Patient: Male, age 32
A 32-year-old Asian male presented with a 1-month history of painless bilateral scrotal swelling. The patient was diagnosed with lung sarcoidosis (stage II) 2 years prior to presentation to our hospital and he took no regular medications. There was no family history of sarcoidosis. His height and weight were 171 cm and 87.4 kg, respectively. The physical examination revealed painless bilateral scrotal swelling and palpable 1- to 1.5-cm testicular masses. Initial blood tests, including complete blood count, electrolytes, renal function, and C-reactive protein levels, were within the normal limits, but slight liver dysfunction due to fatty liver was observed (AST 41 U/L, ALT 71 U/L, and gamma-GTP 72 U/L). Serum levels of testosterone, follicle-stimulating hormone, luteinizing hormone, and prolactin were within the normal range. Serum tumor markers, including AFP, beta-HCG, and LDH, were within the normal limits. The soluble IL-2 receptor level was mildly increased to 686 U/mL (normal range, 145-519 U/L) and the serum ACE level increased to 26 U/mL (normal range, 8.3-21.4 U/L). The rapid plasma reagin test and Treponema pallidum hemagglutination assay were negative. Tuberculosis skin tests and serology findings regarding hepatitis C and B were also negative.
Ultrasonography revealed scattered hypoechoic mass lesions in both testes (Fig. 1). A nodular lesion with an internal cavity in the left upper lobe of the lung, hilar lymph nodes, and para-aortic lymph node swelling was noted on chest and abdominal CT (Fig. 2a,b). MRI demonstrated scattered T2 low-signal areas in both testes. There was an abnormal accumulation in both testes on gallium-67 scintigraphy. We suspected testicular sarcoidosis and testicular biopsy was performed. The lesions were identified by ultrasonography, and we incised the scrotum and the tunica albuginea of the testes. There were hard nodules with clear boundaries and the lesions were easily strippable. As the pathological diagnosis during the biopsy was suspected to be sarcoidosis without malignancy, we collected some nodules and finished the biopsy. Pathologically, noncaseating epithelial cells with multinucleated giant cells, and some normal spermatogonia and spermatocytes were observed in both testes, and we diagnosed the patient with testicular sarcoidosis without any tumor cells (Fig. 3). Semen examination was performed after the biopsy, demonstrating oligospermia (2 x 106/mL).
As the patient wished to have children, we administered corticosteroids. He initially received 40 mg of oral prednisone/day, and the dose was reduced to a maintenance dose of 2.5 mg/day during the 7 months of treatment. On CT examination after treatment, the left lung nodule, hilar lymph node, and para-aortic lymph node had shrunk (Fig. 2c,d), and no abnormal accumulation in either testis was observed on gallium-67 scintigraphy. Mild improvement of the sperm count of 7 x 106/mL was noted by semen examination. We encouraged the patient to receive assisted reproductive treatments, such as intracytoplasmic sperm injection, as a treatment option for oligozoospermia, but he refused.
Keywords: corticosteroid, genitourinary sarcoidosis, oligospermia, scrotal mass, testicular sarcoidosis
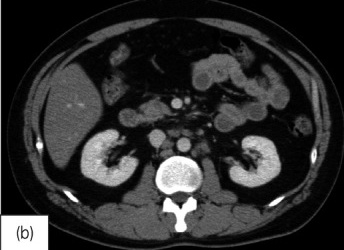
Image caption: CT scans of the chest and abdomen. A nodular lesion with an internal cavity in the left upper lobe of the lung , hilar lymph nodes, and.